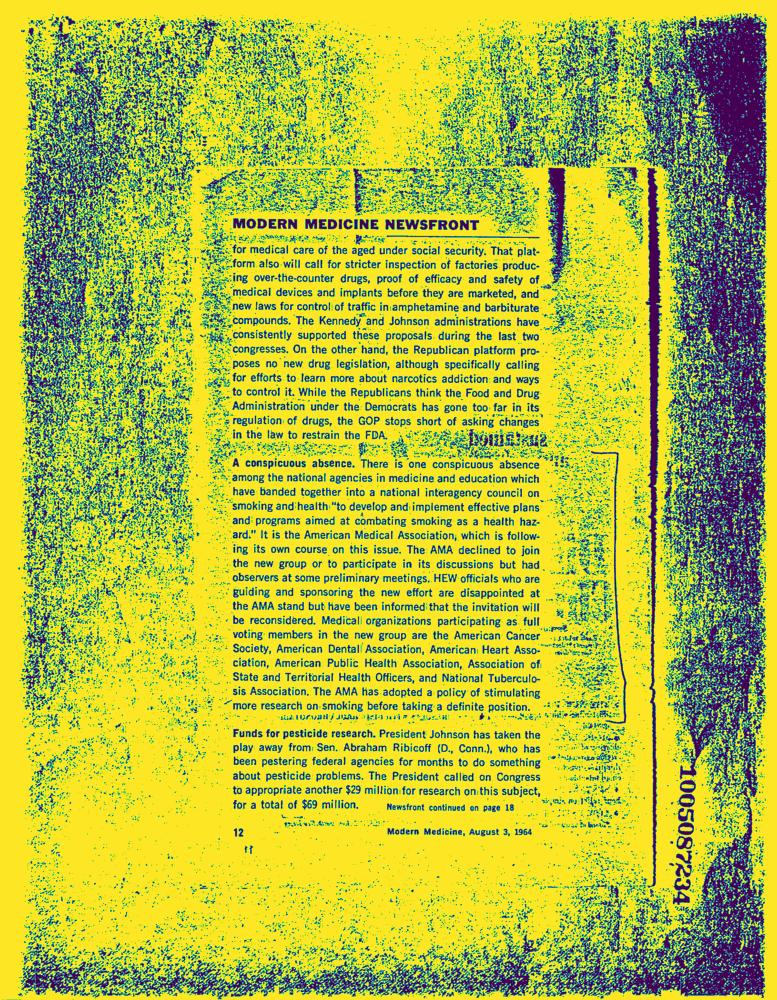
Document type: News-Article